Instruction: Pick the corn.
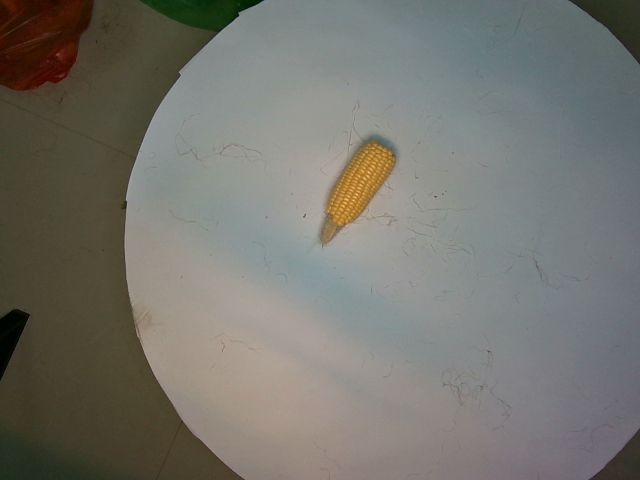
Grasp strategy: vertical